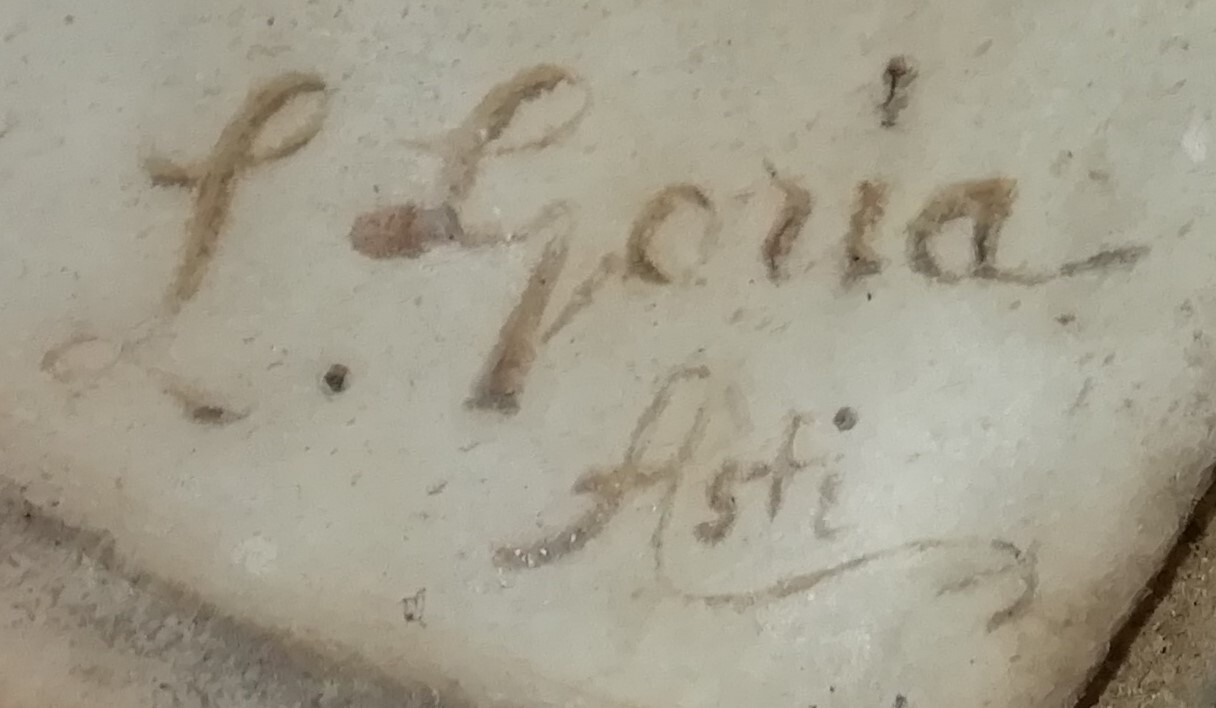
Signature of: lamberto goria